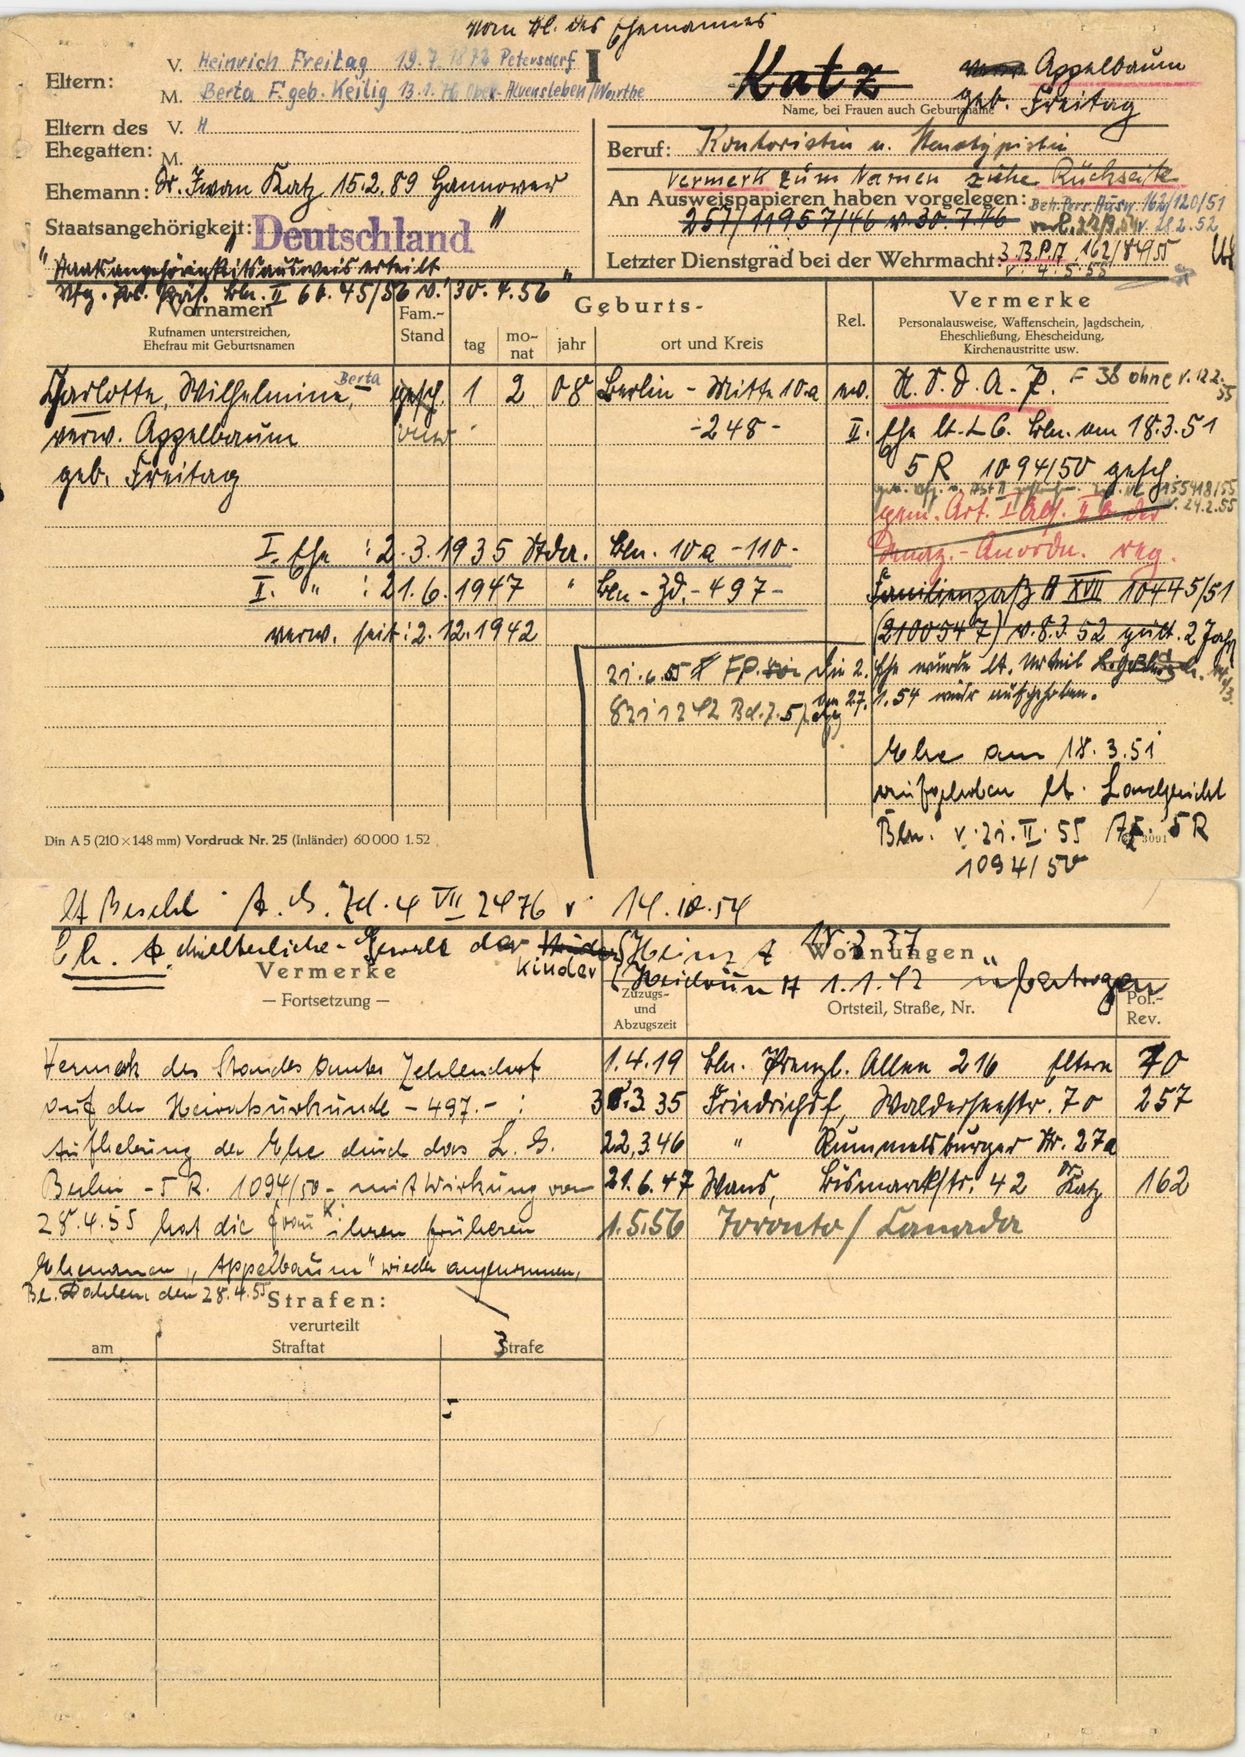
Appelbaum
geb. Freitag